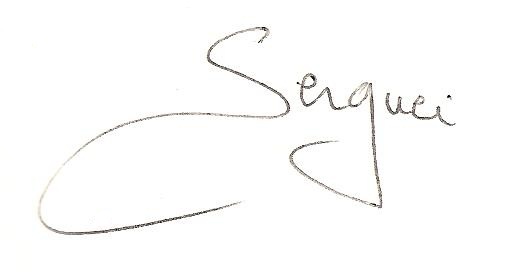
Signature of: serguei dounovetz